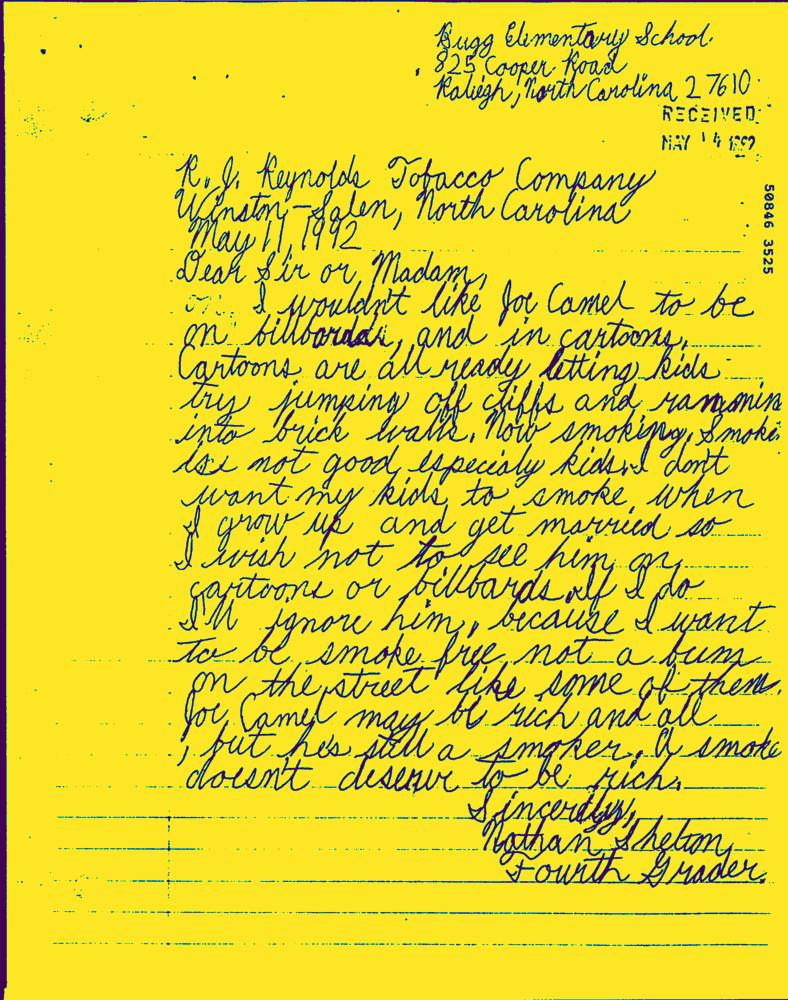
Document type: Hand-Written